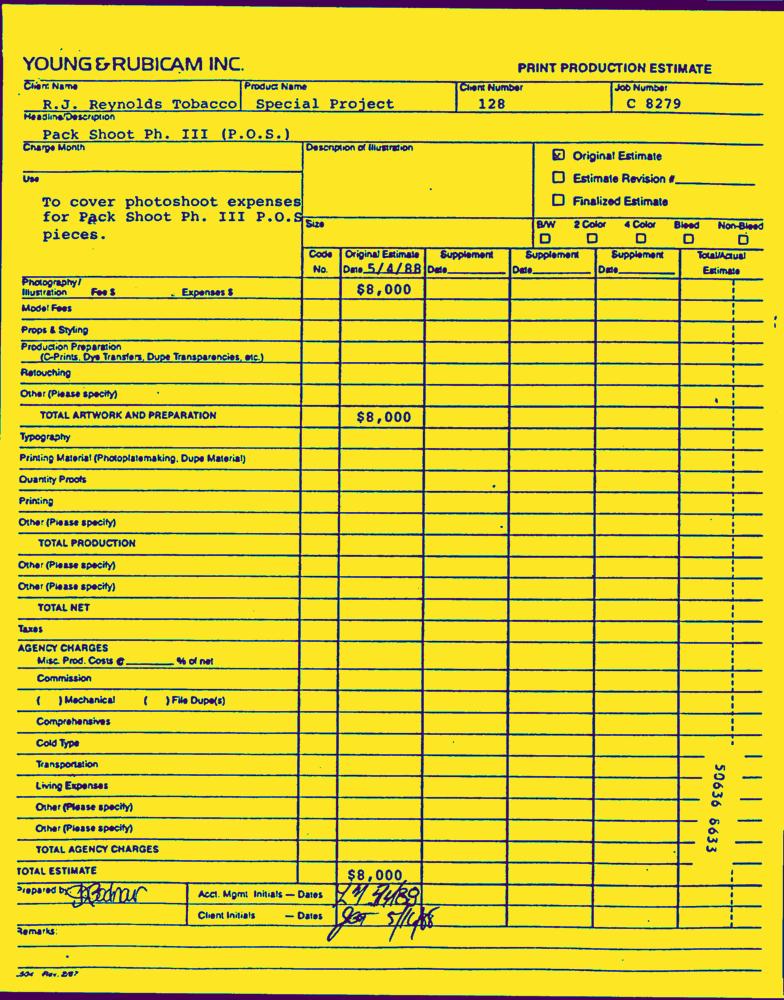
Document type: Invoice-Doc